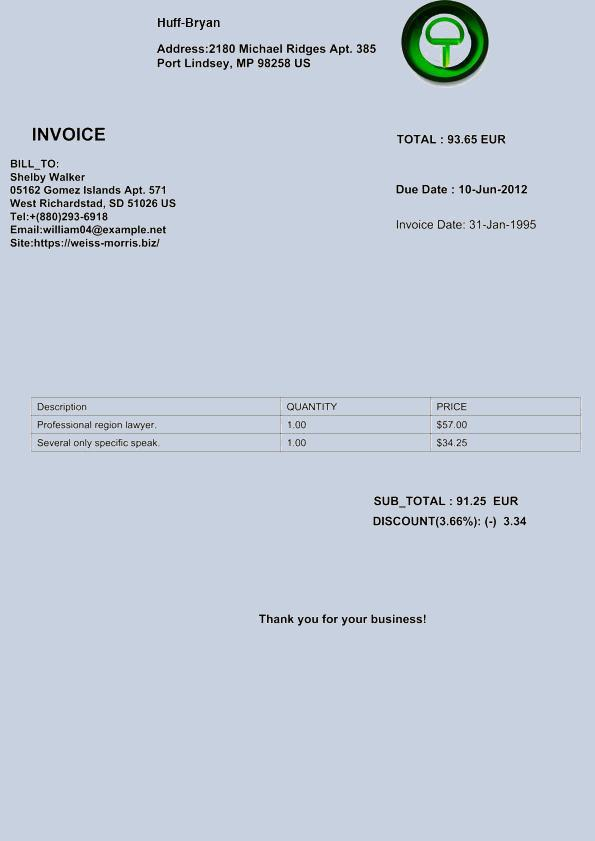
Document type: Invoice